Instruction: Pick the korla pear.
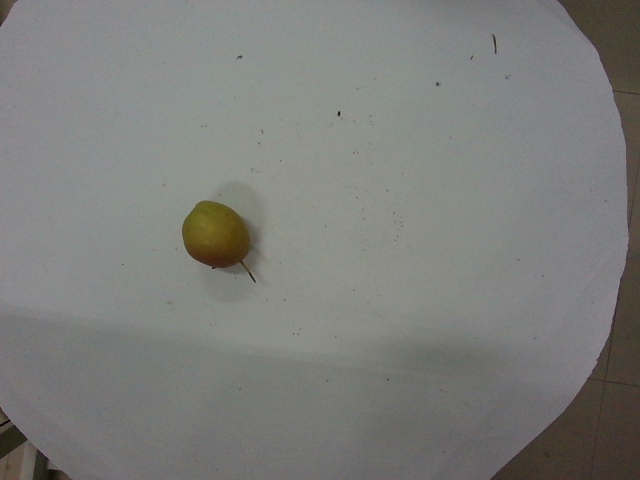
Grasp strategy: vertical